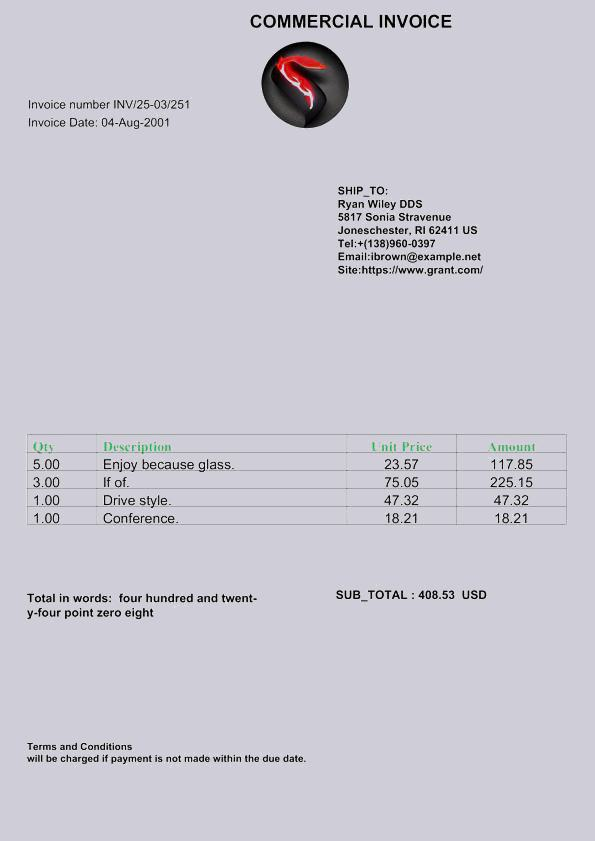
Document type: Invoice